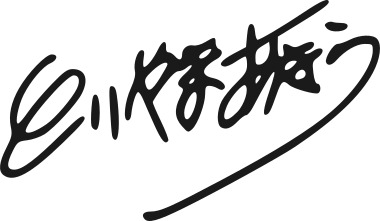
Signature of: akira toriyama